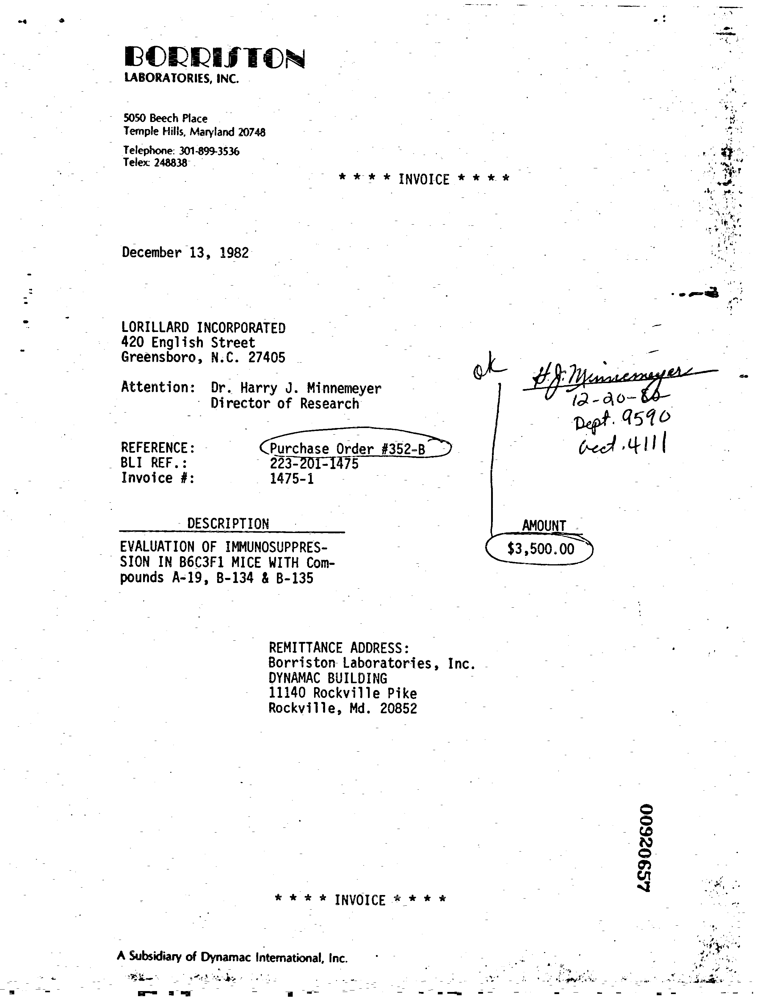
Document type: Invoice